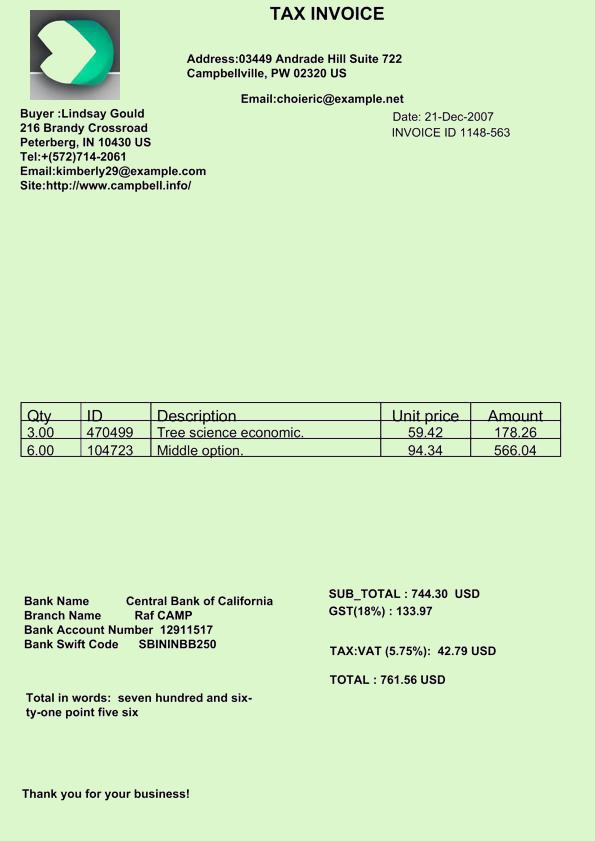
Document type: Invoice